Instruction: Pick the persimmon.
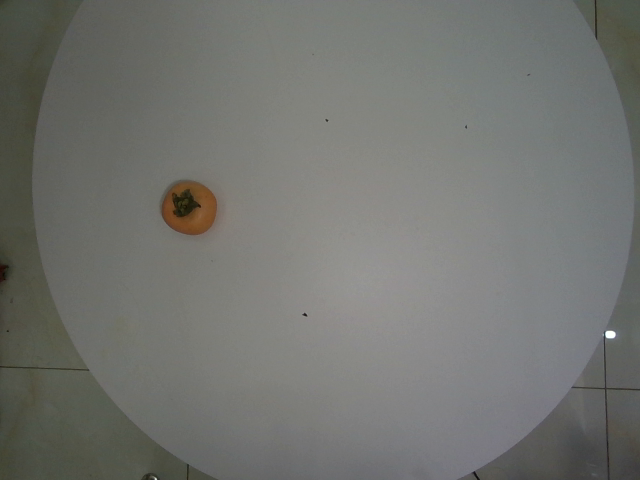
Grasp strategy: vertical